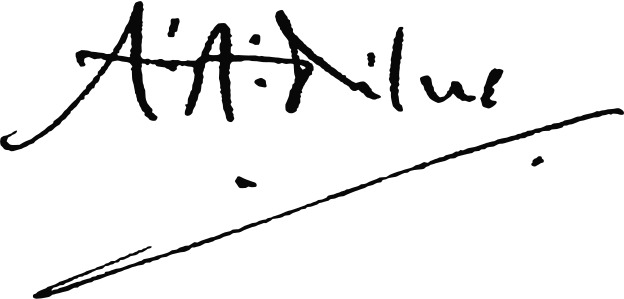
Signature of: a a milne